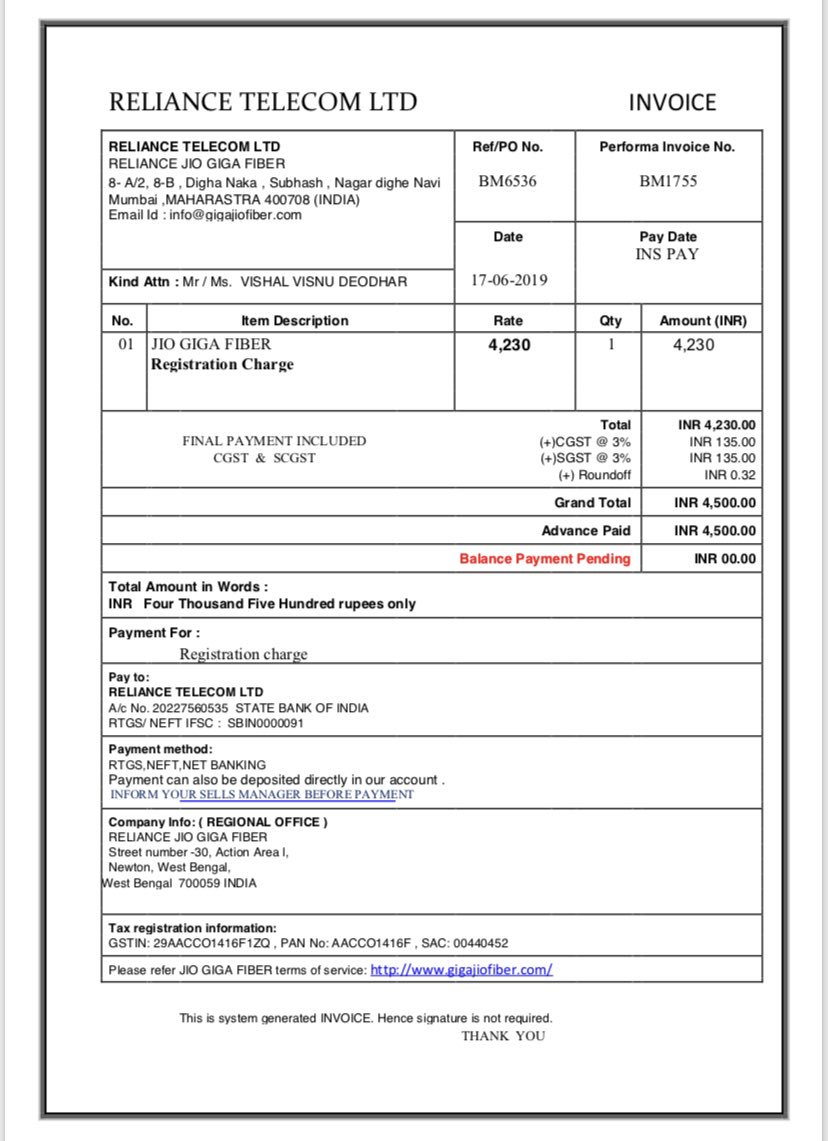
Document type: Invoice